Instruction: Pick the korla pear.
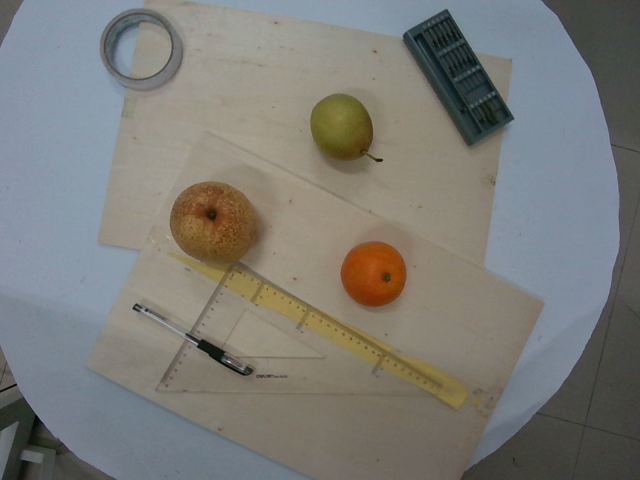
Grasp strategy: vertical